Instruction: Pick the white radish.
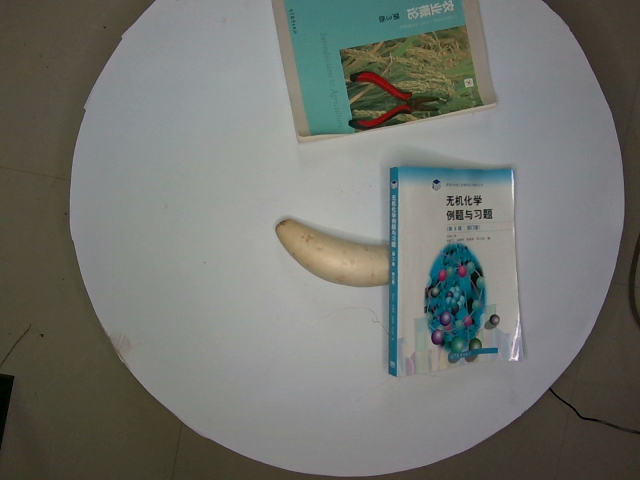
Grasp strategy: vertical